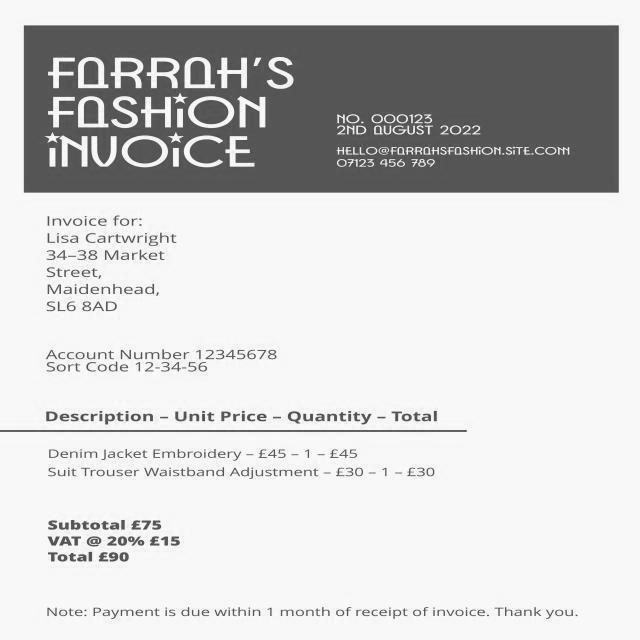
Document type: Invoice